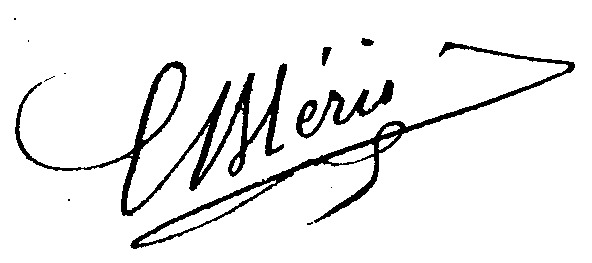
Signature of: louis blériot